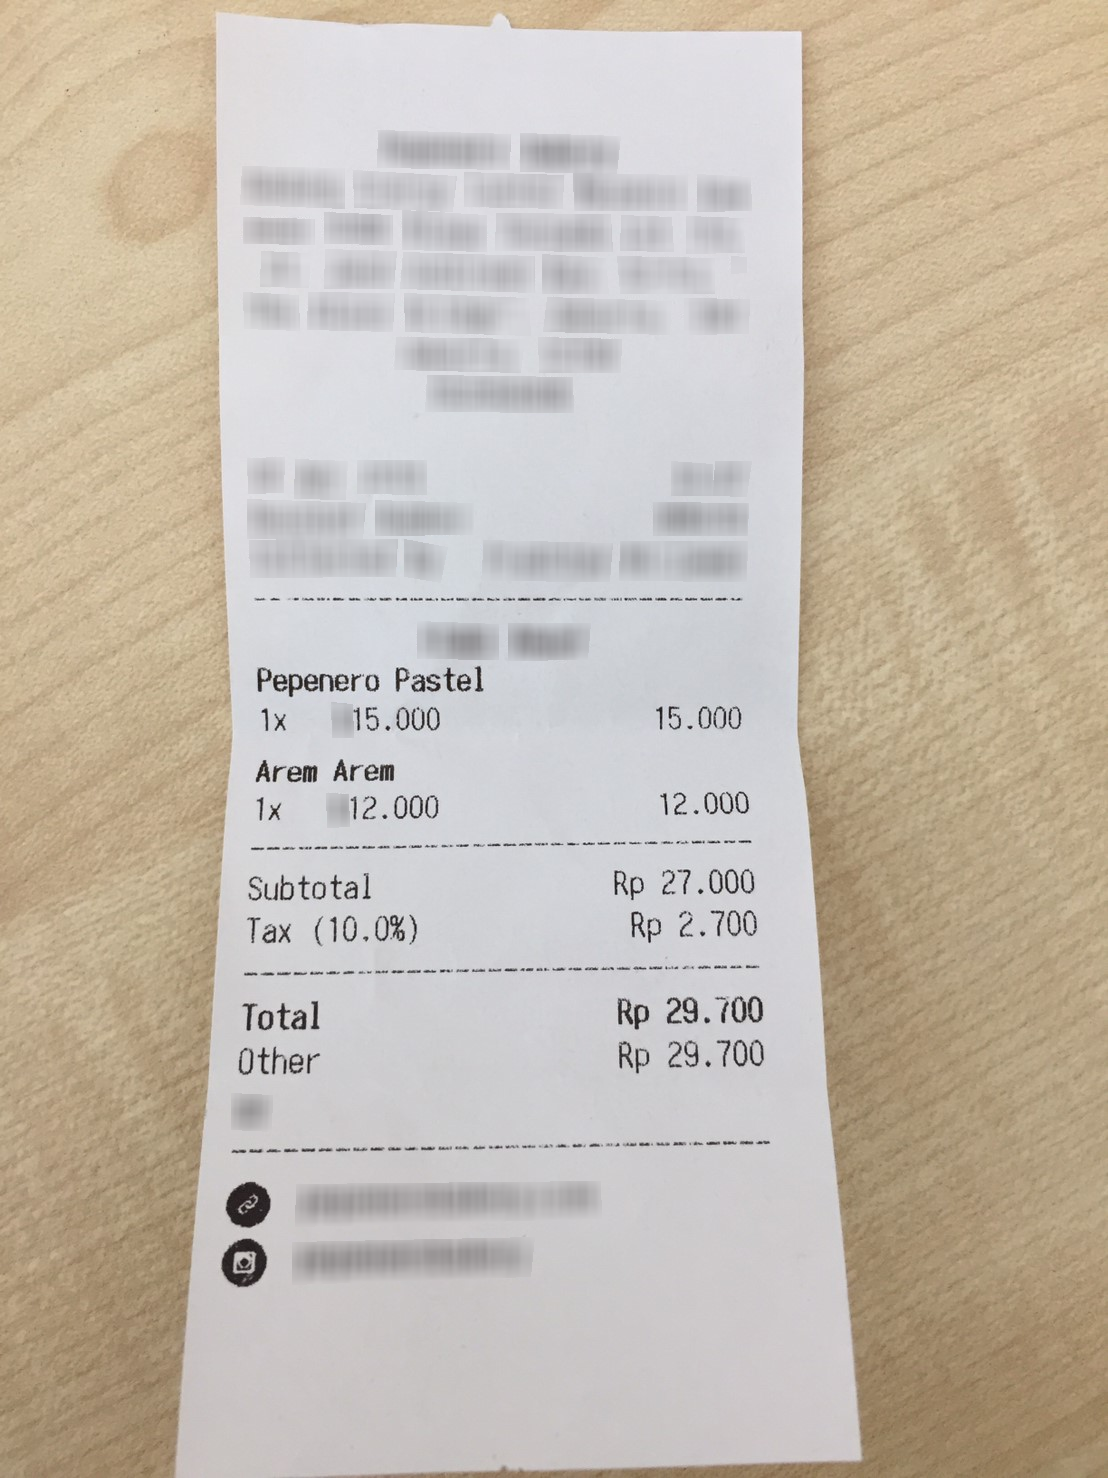
Number of items: 2
Subtotal: 27.000
Tax: 2.700
Total: 29.700
OCR text regions:
text: Rp
text: Rp
text: Rp
text: Rp
text: Pepenero
text: Pastel
text: 1x
text: 15.000
text: 15.000
text: Arem
text: Arem
text: 1x
text: 12.000
text: 12.000
text: Subtotal
text: 27.000
text: Tax
text: (10.0%)
text: 2.700
text: Total
text: 29.700
text: Other
text: 29.700